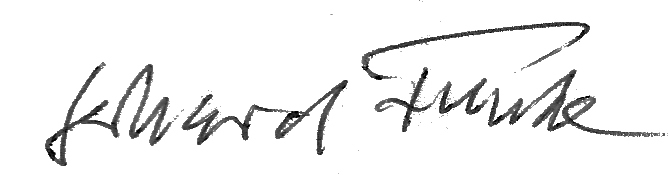
Signature of: gerhard funke